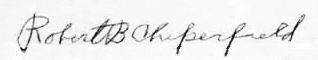
Signature of: robert bruce chiperfield